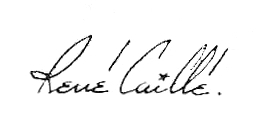
Signature of: rené caillé